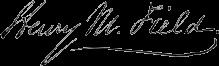
Signature of: henry martyn field